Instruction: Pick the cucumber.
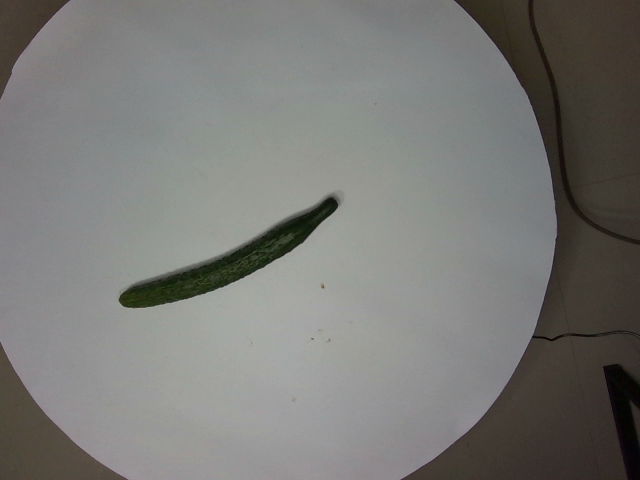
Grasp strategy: vertical